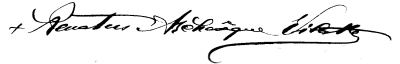
Signature of: joseph rené vilatte